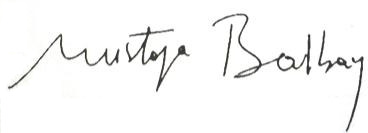
Signature of: mustafa balbay